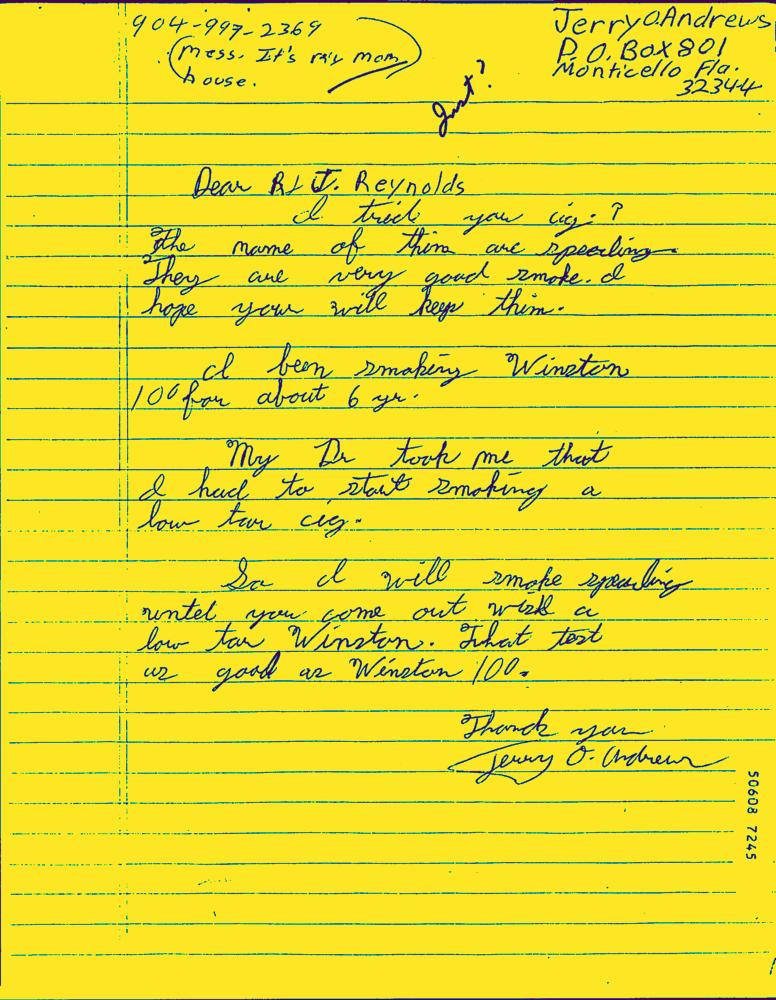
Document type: Hand-Written